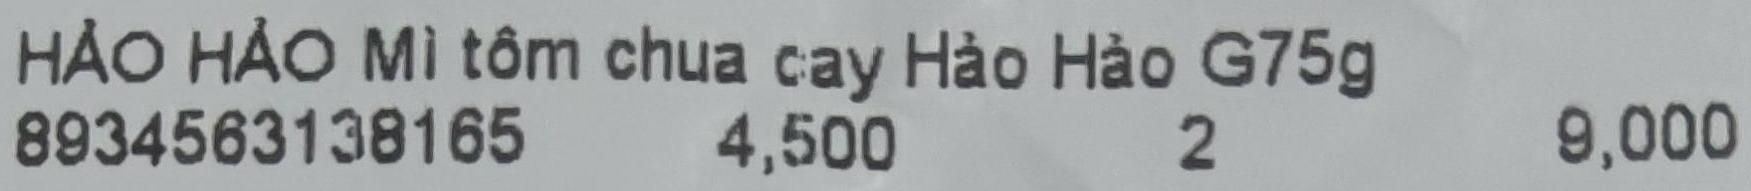
HẢO HẢO Mì tôm chua cay Hảo Hảo G75g
<table>
<tr>
<td>8934563138165</td>
<td>4,500</td>
<td>2</td>
<td>9,000</td>
</tr>
</table>